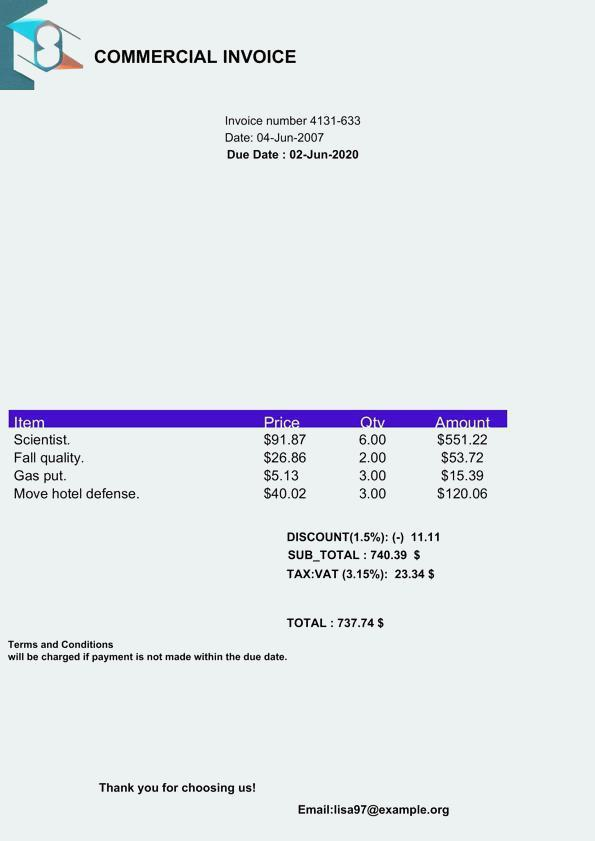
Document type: Invoice